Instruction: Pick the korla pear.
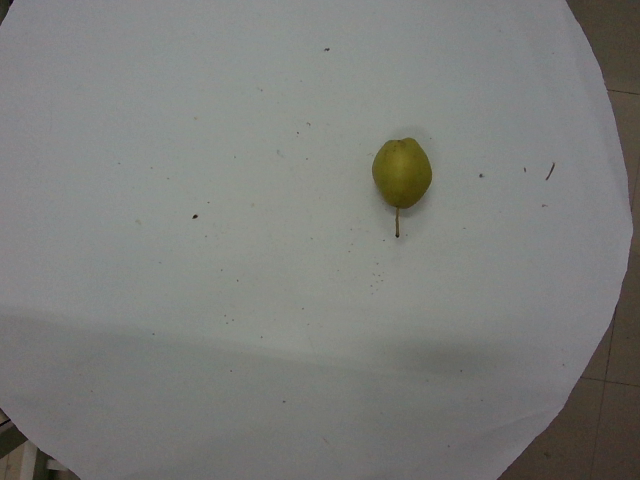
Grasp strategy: vertical